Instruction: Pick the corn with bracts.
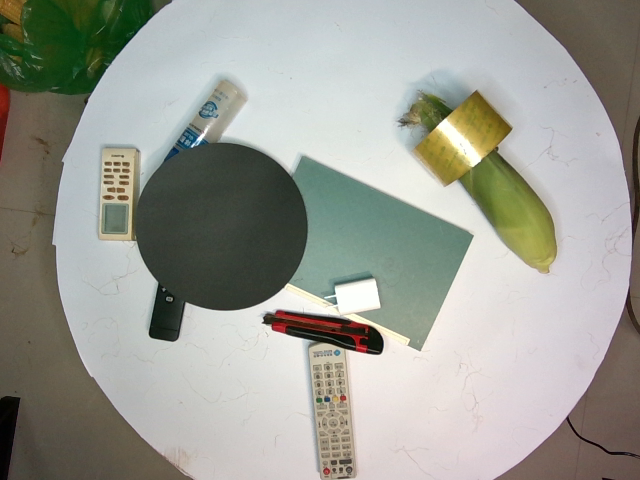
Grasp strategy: vertical